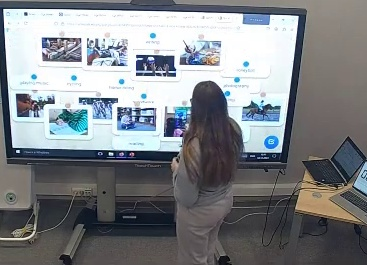
Транскрипция: Maybe we'll check it out later. Maybe we'll check it out later. Can you sit down? Masha. What is this word? Photography. Thank you. It's a cat. Polygon. Playbook, computer, keyboard. Astroids, or math. I'm going to go to work. I'm going to go to work. I'm going to go to work. I'm going to go to work. I'm going to go to work. I'm going to go to work. I'm going to go to work. I'm going to go to work. I'm going to go to work. I'm going to go to work. I'm going to go to work. I'm going to go to work. I'm going to go to work. I'm going to go to work.
Категория: Педагогические действия
Подкатегория: Задаёт открытый вопрос; Делает пояснение/объяснение; Организует групповую работу
Описание действия: Учитель предлагает классу повторять за ним новые слова и их перевод, а старые слова переводить самостоятельно
Контекст и комментарии: Контекст ДО: Ранее ученики изучили новые слова. Результат после: ученики повторяли за учителем новые слова и сами называли старые. Педагогический смысл: Ученики лучше усвоили ранее пройденный материал и параллельно изучили новый